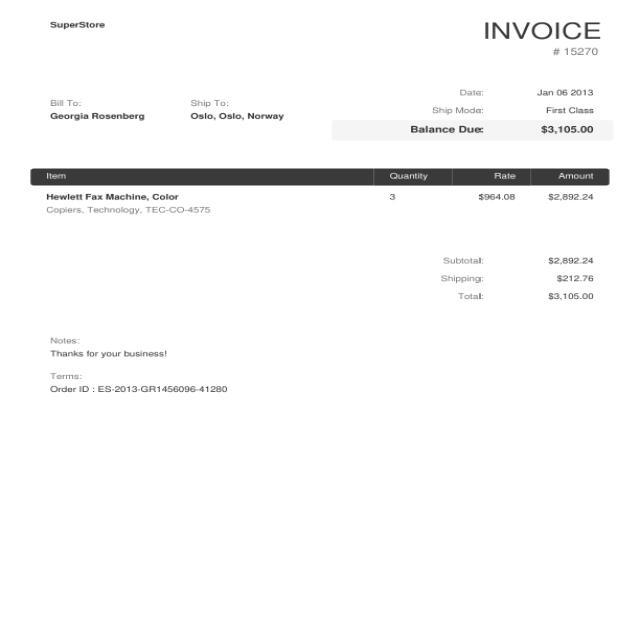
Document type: Invoice